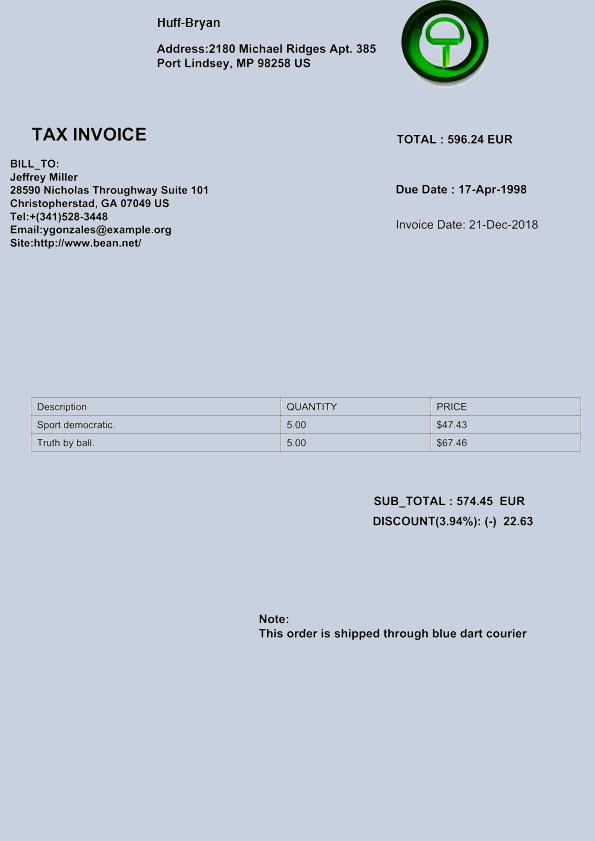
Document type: Invoice